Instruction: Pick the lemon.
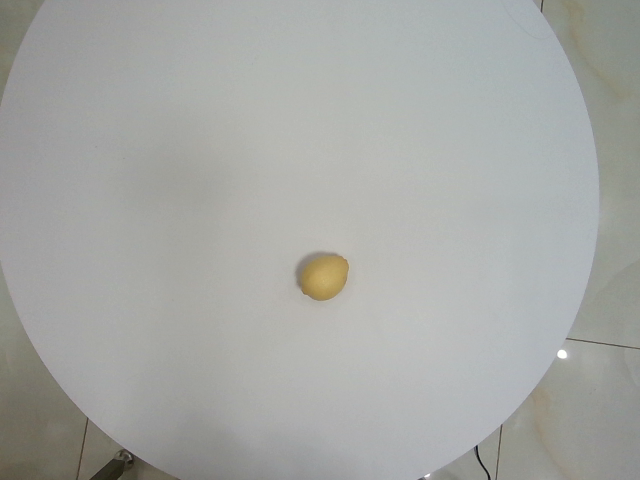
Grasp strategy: vertical